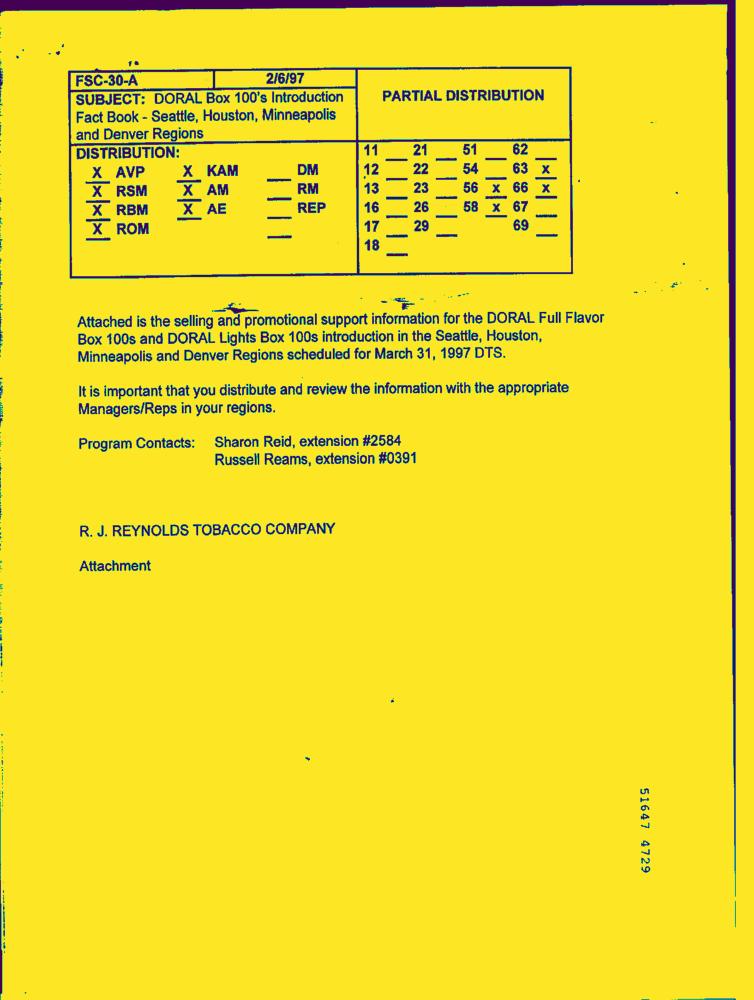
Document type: Letter-Doc